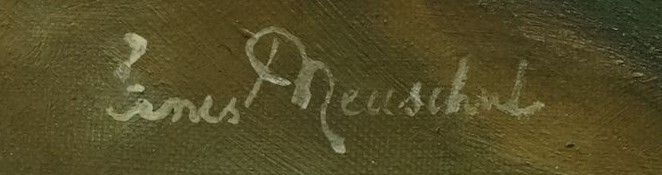
Signature of: ernest neuschul